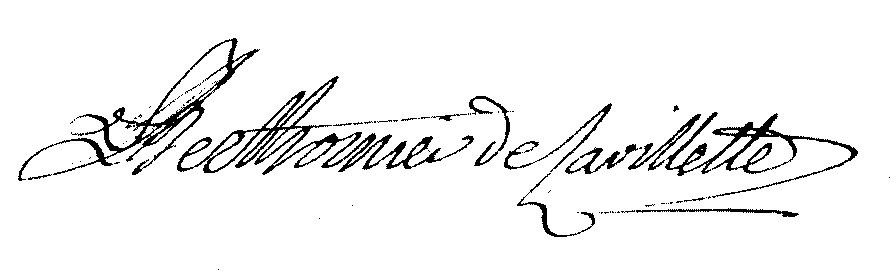
Signature of: jean gilbert berthomier de la villette